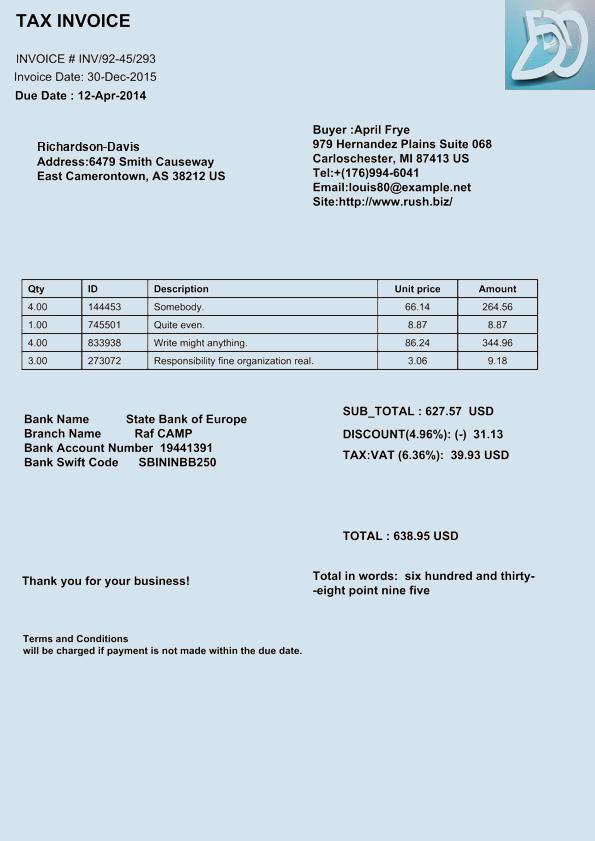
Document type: Invoice